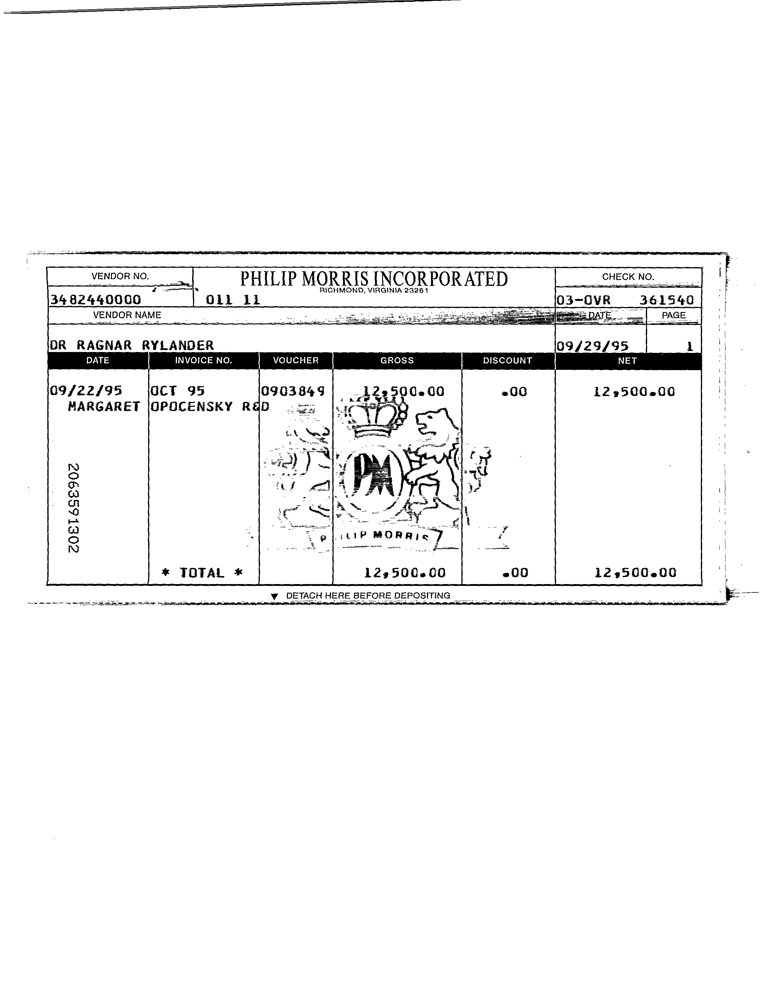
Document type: Invoice